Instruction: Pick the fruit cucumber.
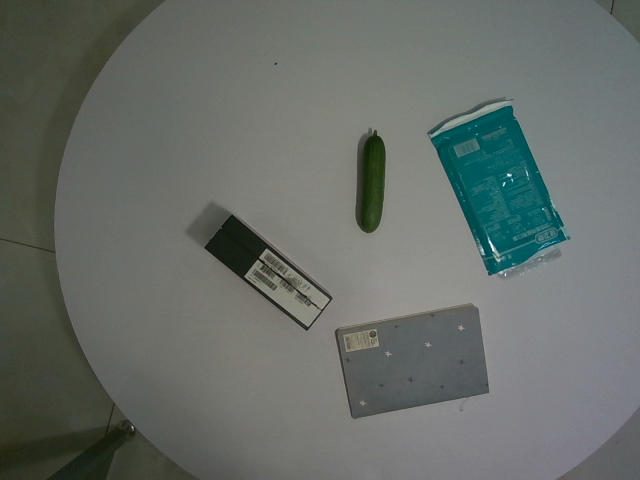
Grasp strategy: vertical